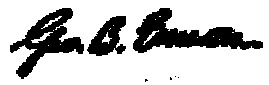
Signature of: george barrell emerson